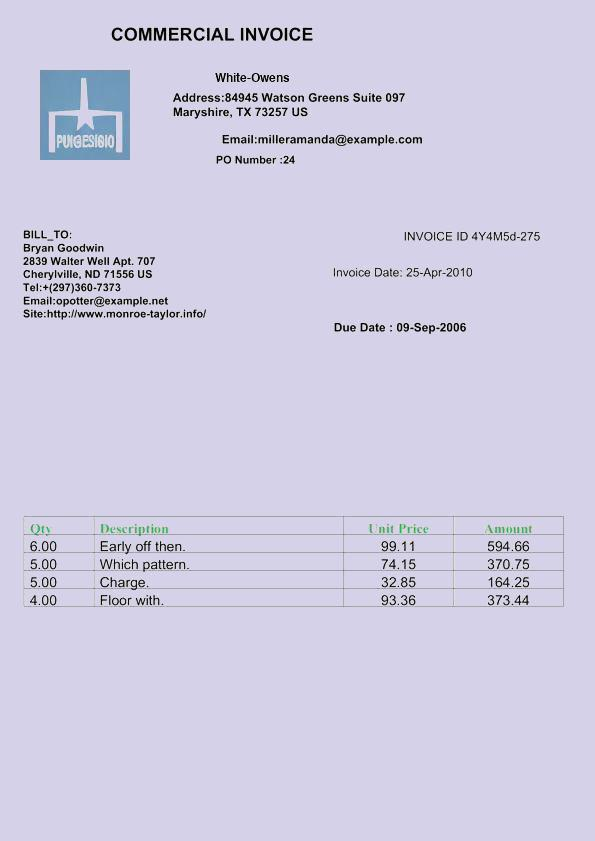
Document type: Invoice